Question: What are the imaging findings?
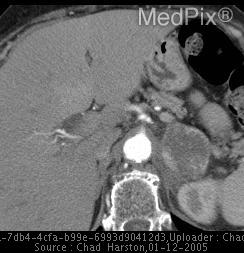
Answer: The imaging shows CT demonstrates a large left adrenal mass without calcification on the non-contrast CT.  The tumor has heterogenous enhancement with central necrotic area. CT with intravenous contrast shows heterogenous enhancement of the left adrenal mass with an area of central hypoenhancement..